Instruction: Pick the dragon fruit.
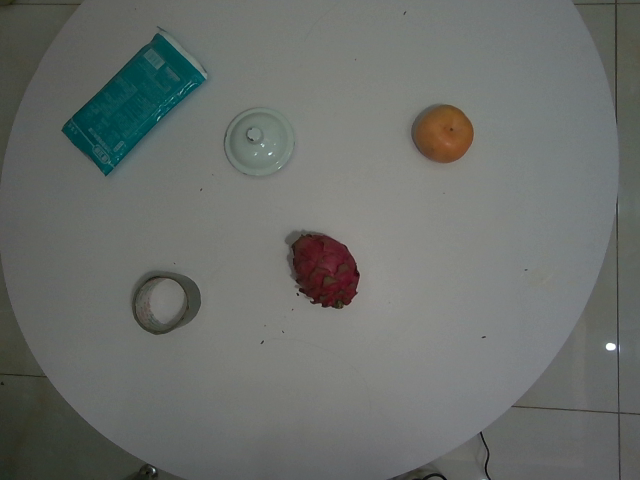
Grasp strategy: vertical